Question: In what way does the history help explain the case?
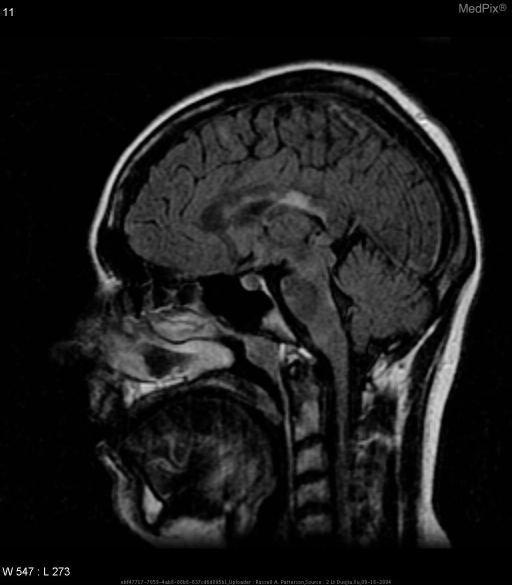
Answer: The patient's history of 25 y/o woman has left UE weakness and chorea; with sensory loss to her left arm.  Rapidly worsening of spasm in the wrist and hand. is key in understanding the case.